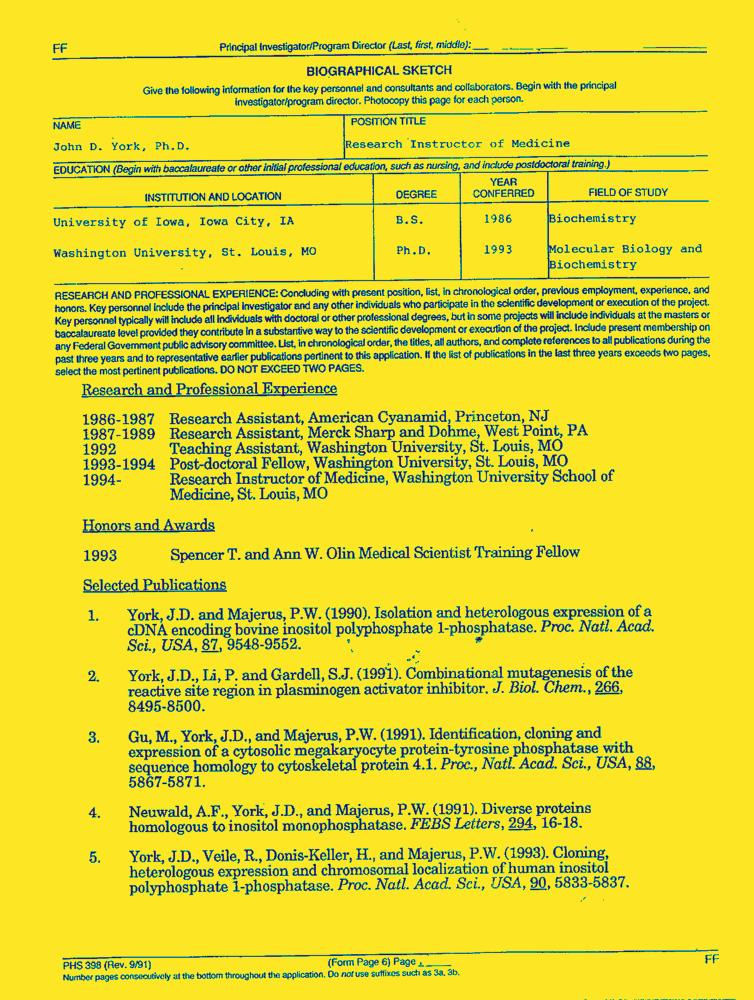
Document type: Resume-Doc